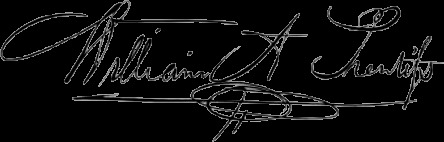
Signature of: william a prentiss